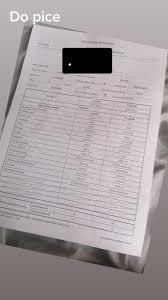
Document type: Invoice